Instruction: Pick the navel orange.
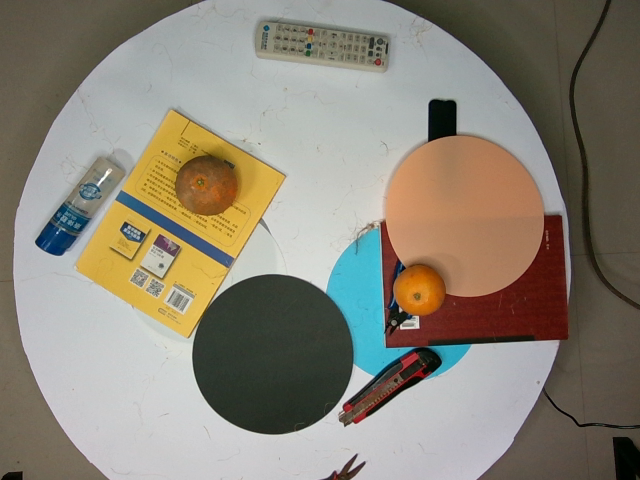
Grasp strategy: vertical